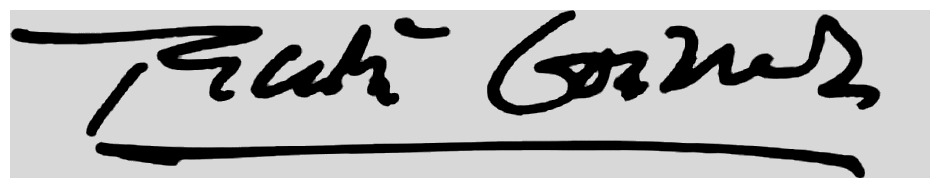
Signature of: felipe gonzález